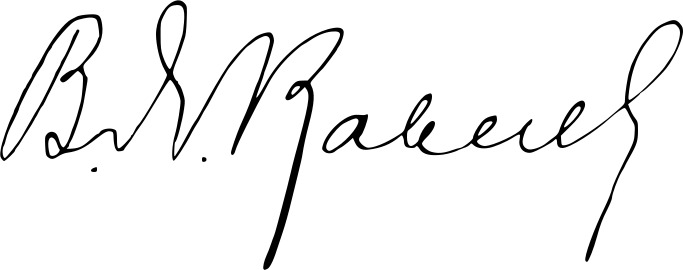
Signature of: vladimir kavaev